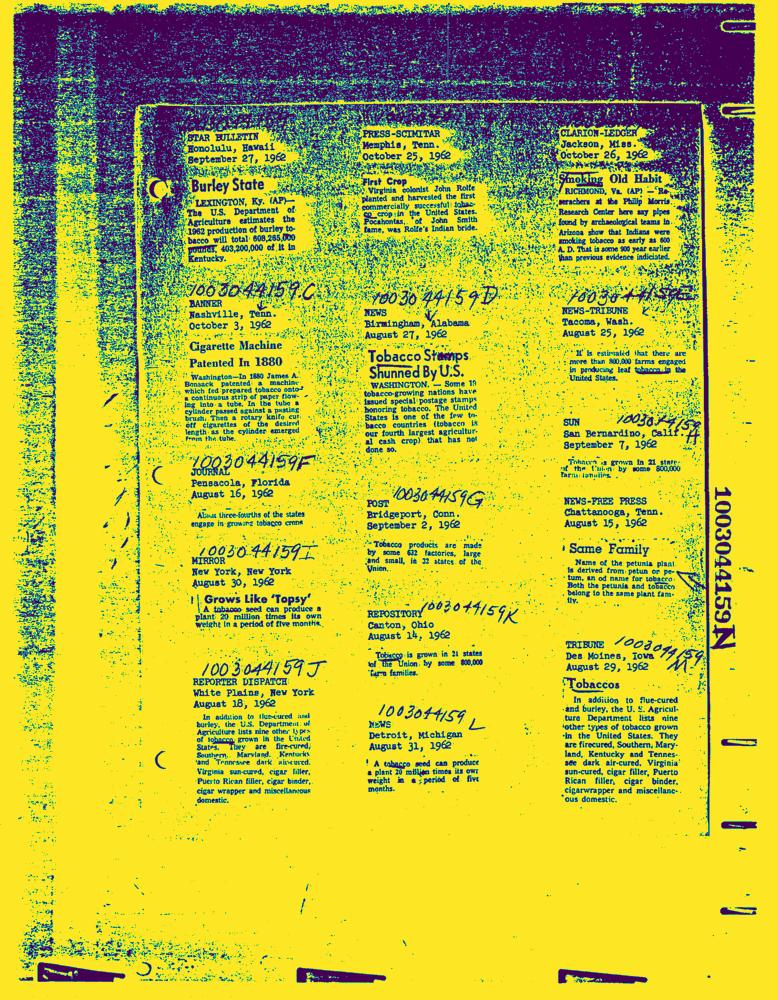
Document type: News-Article